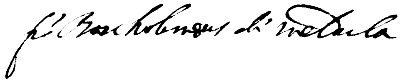
Signature of: bartholomew mastrius